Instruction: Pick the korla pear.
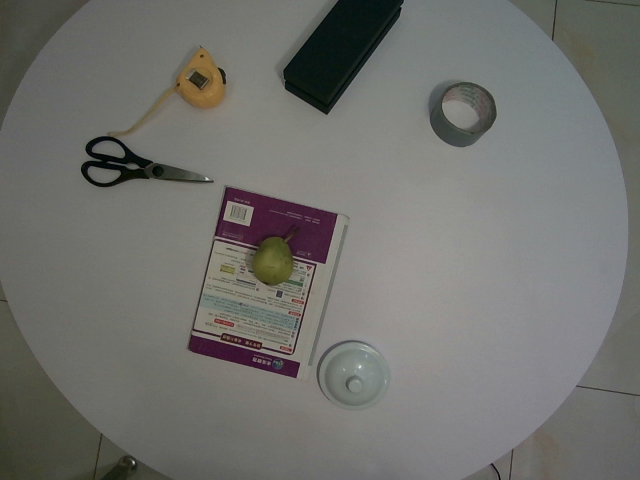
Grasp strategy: vertical